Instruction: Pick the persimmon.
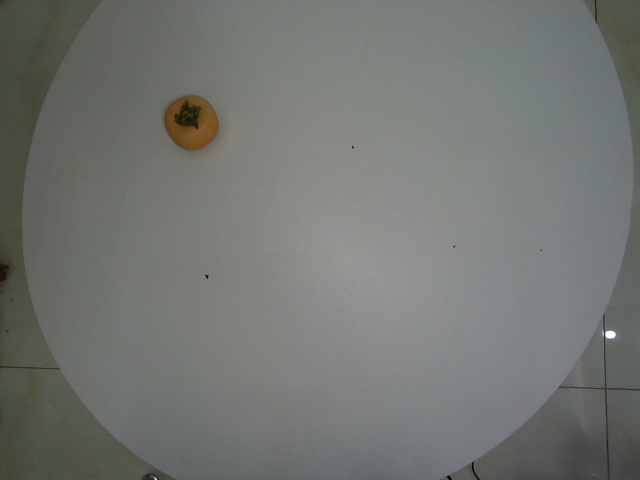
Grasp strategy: vertical